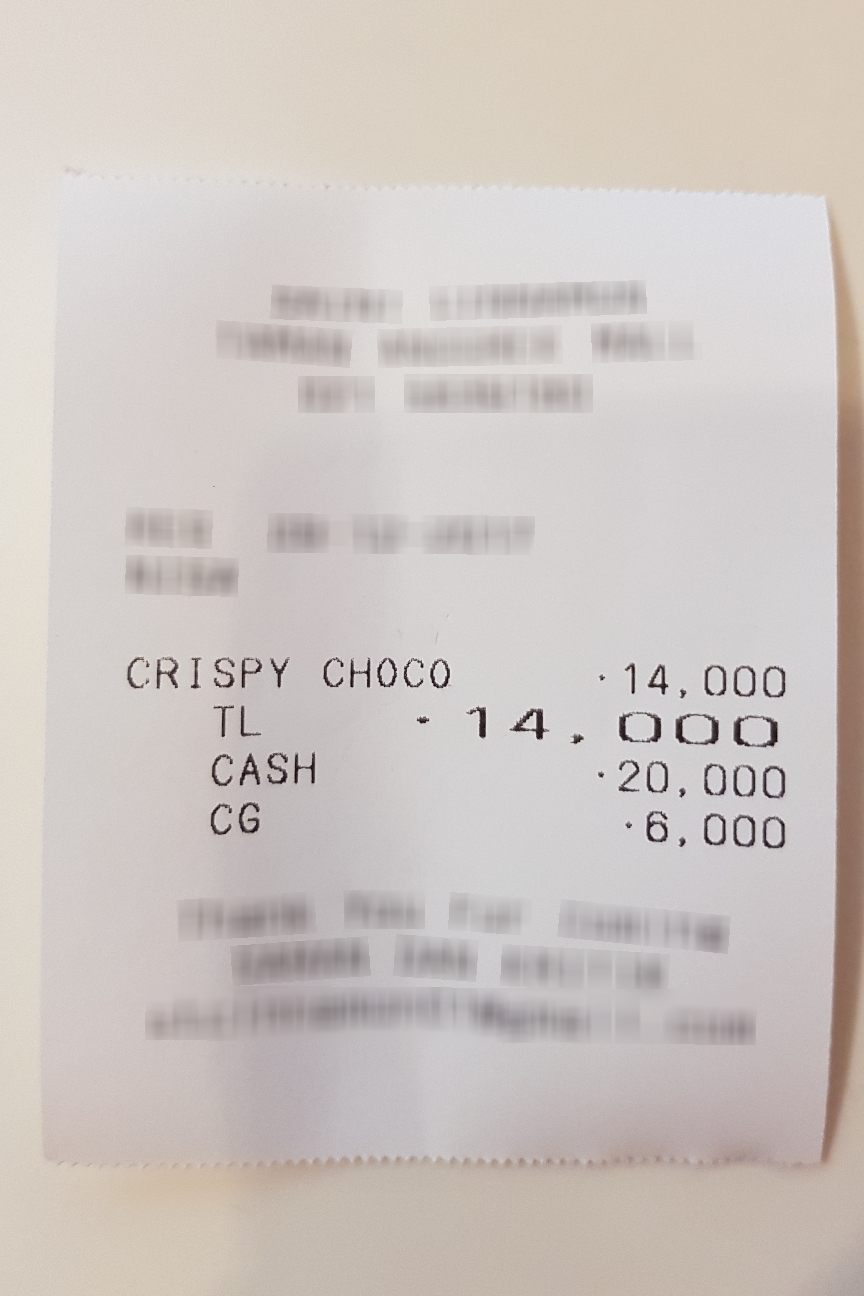
Number of items: 2
Total: 14,000
OCR text regions:
text: TL
text: 14,000
text: CASH
text: 20,000
text: CG
text: 6,000
text: CRISPY
text: CHOCO
text: 14,000